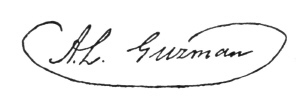
Signature of: antonio leocadio guzmán